Question: What might the diagnosis be?
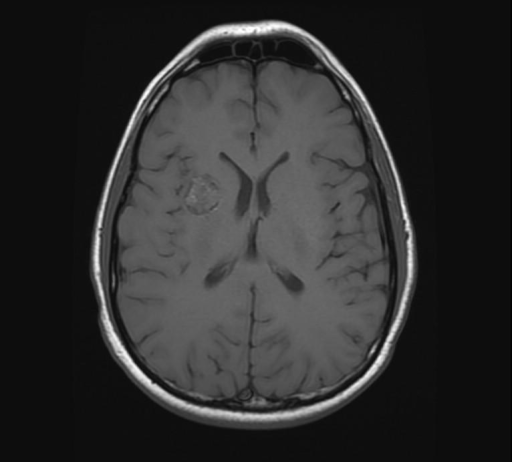
Answer: The possible diagnosis includes •  Cavernous malformation
•  Hemorrhagic neoplasm
•  AVM
•  Capillary telangiectasia.